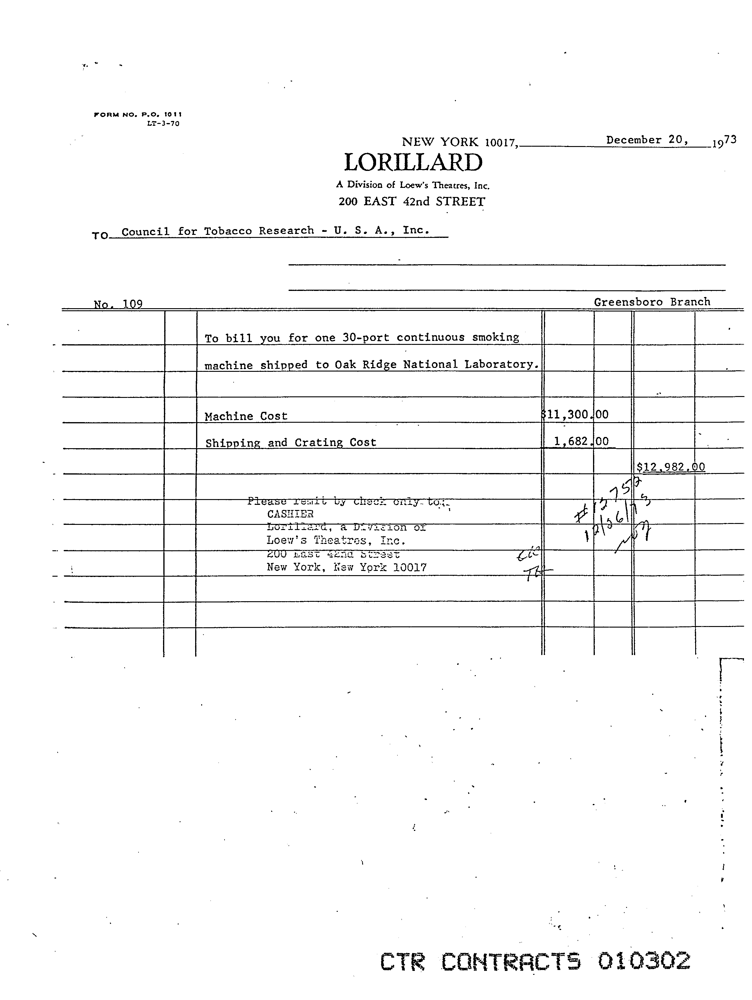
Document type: Invoice